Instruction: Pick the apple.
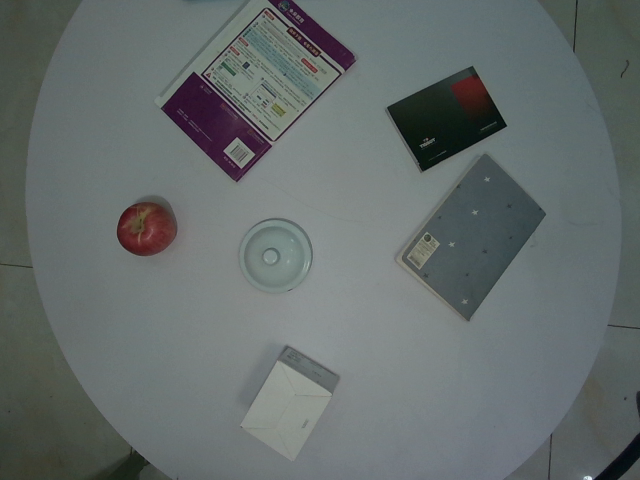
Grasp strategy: vertical